Question: Can you provide the account number mentioned in the document?
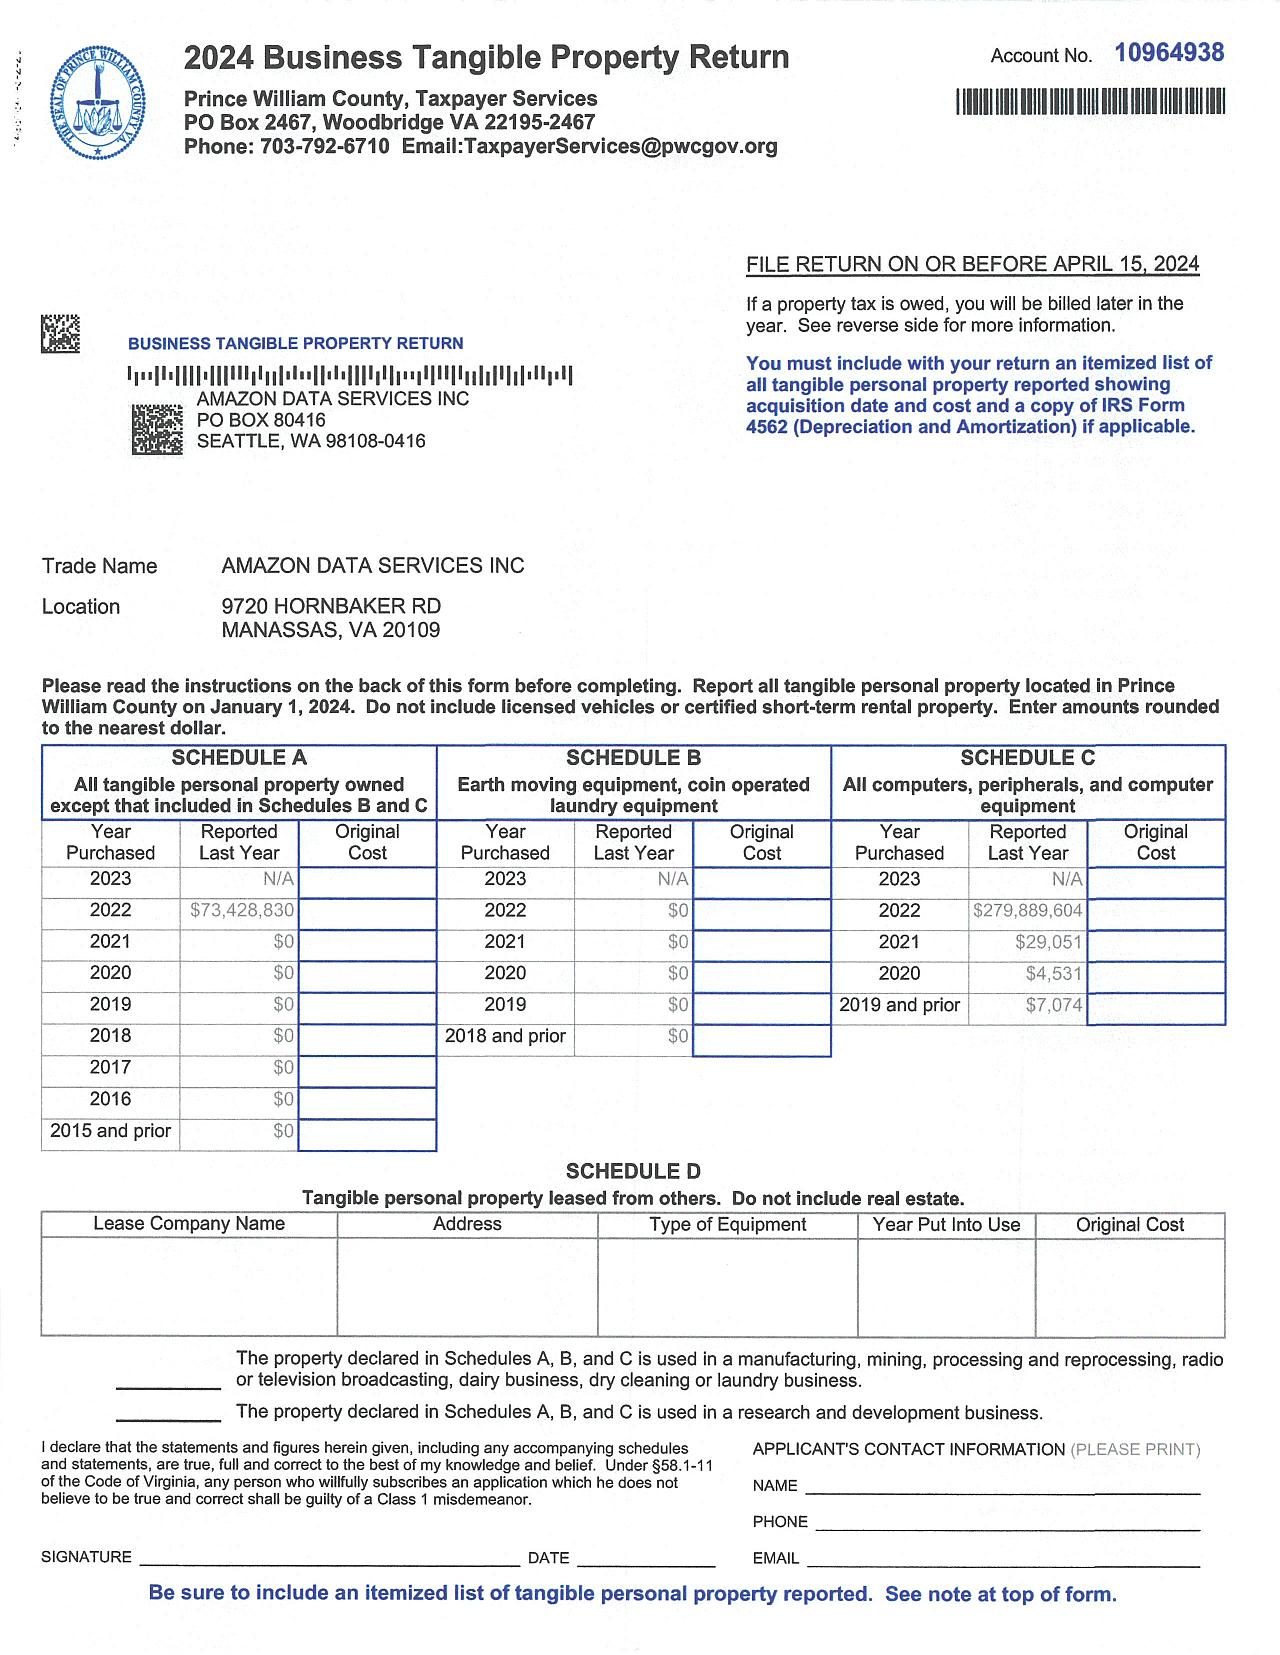
Answer: "10964938"